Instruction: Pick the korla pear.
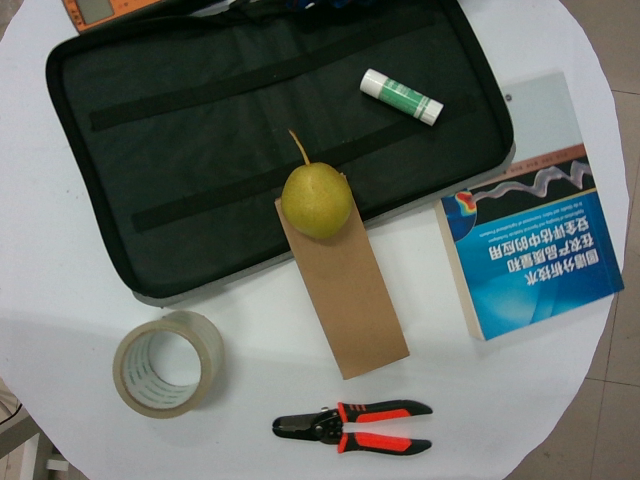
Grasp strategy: vertical